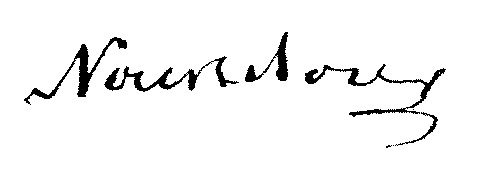
Signature of: vincent noussitou